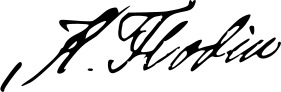
Signature of: karl flodin